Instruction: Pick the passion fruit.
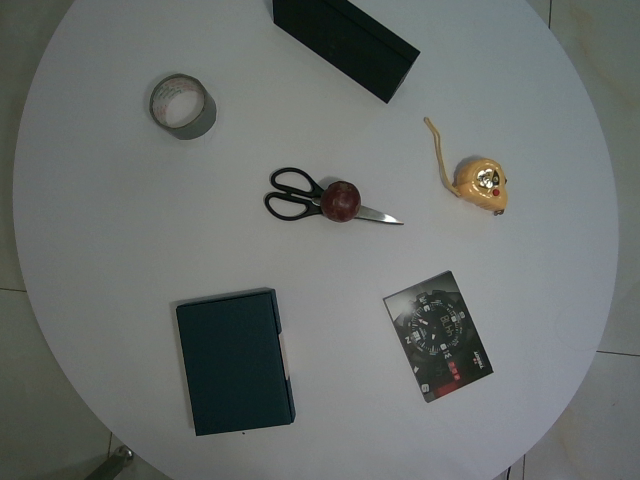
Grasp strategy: vertical